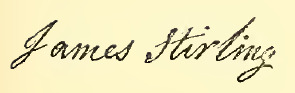
Signature of: james stirling